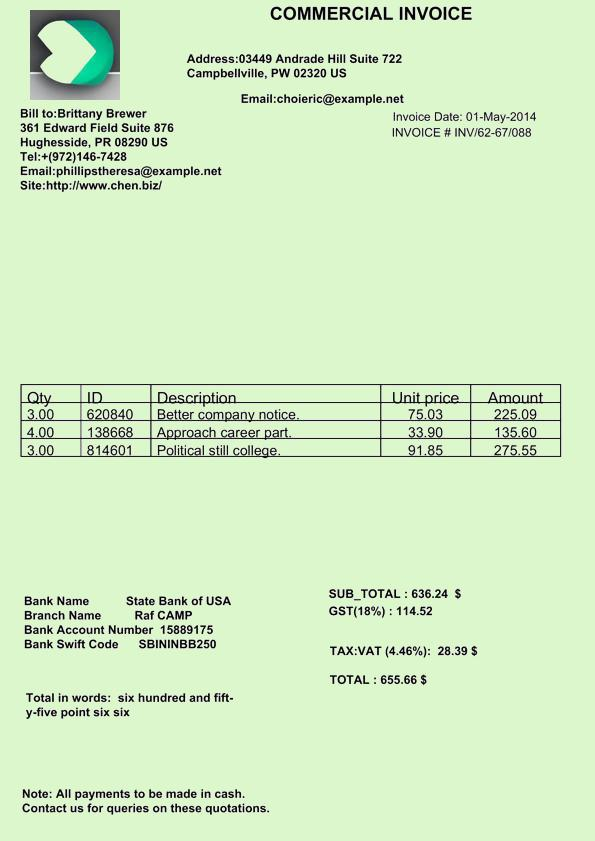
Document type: Invoice